Extract the amount written in words, the amount in digits, the name of the payee, the date on the cheque, and the bank's name from the image.
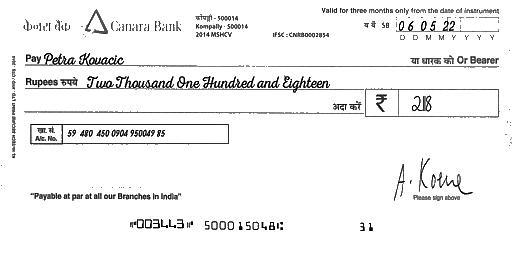
amt_in_words: Two Thousand One Hundred and Eighteen
amt_in_figures: 2118
payee_name: Petra Kovacic
bank_name: Canara Bank
cheque_date: 06/05/22